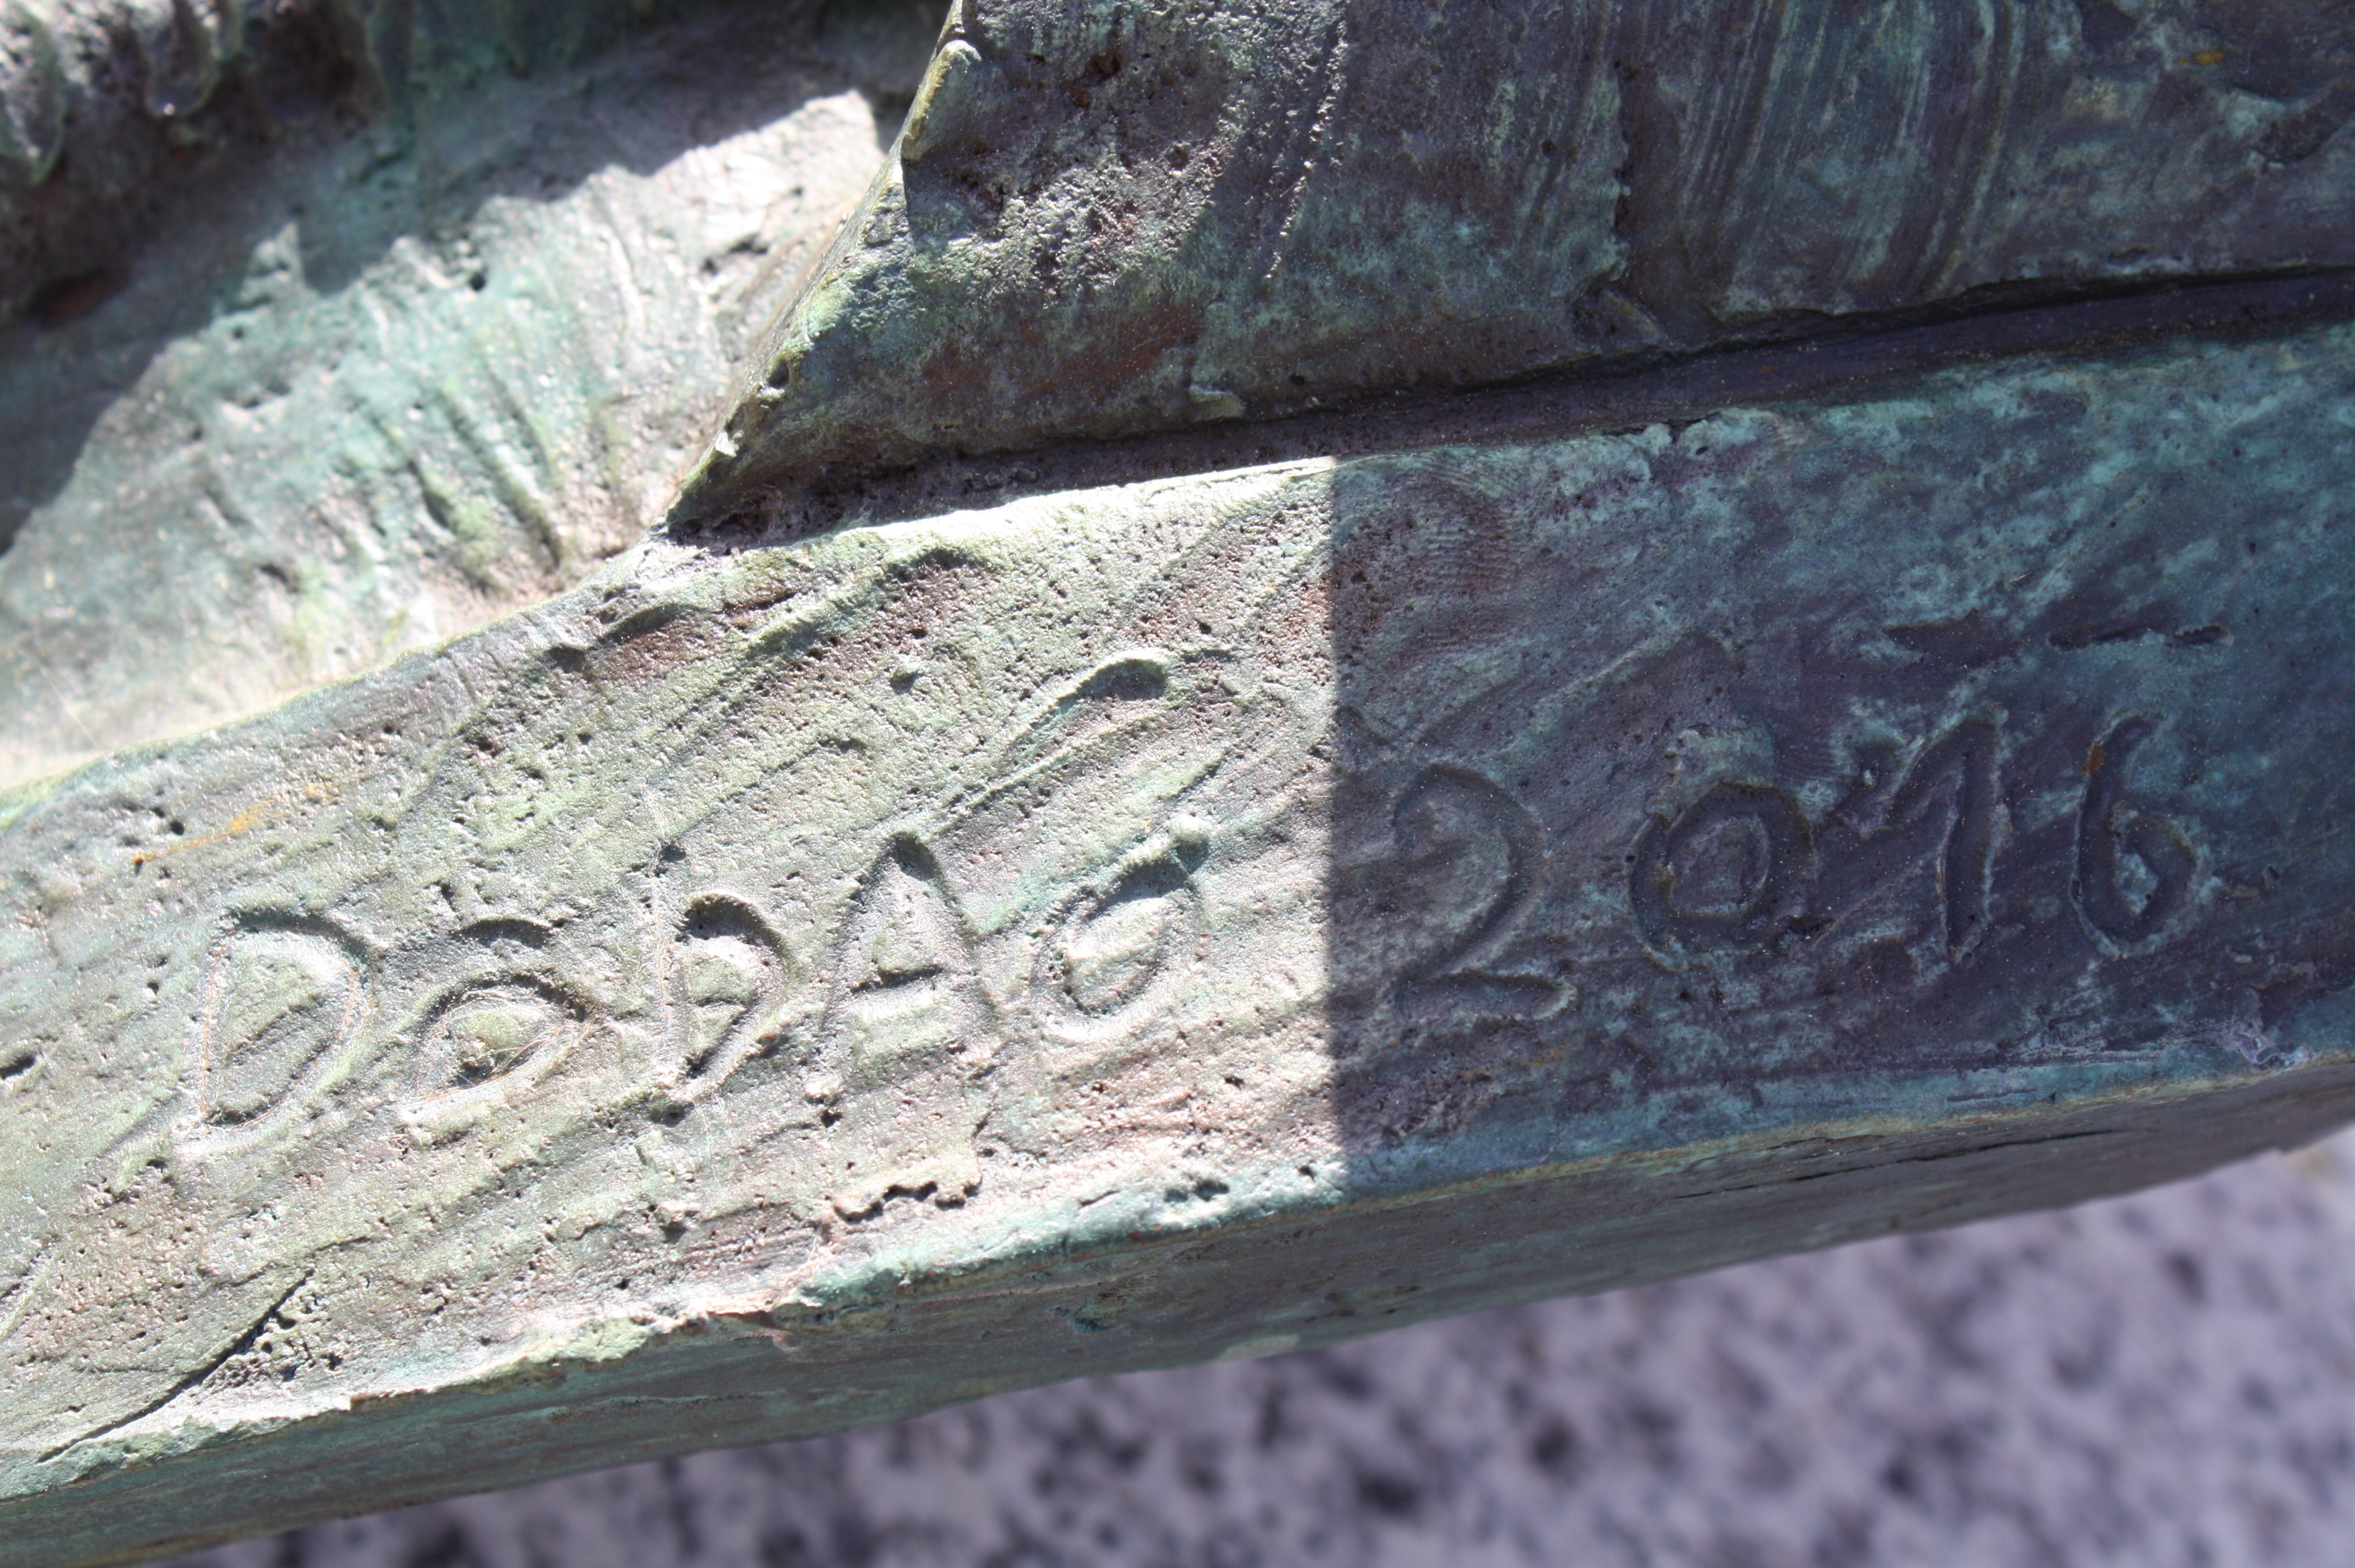
Signature of: pedro dobao